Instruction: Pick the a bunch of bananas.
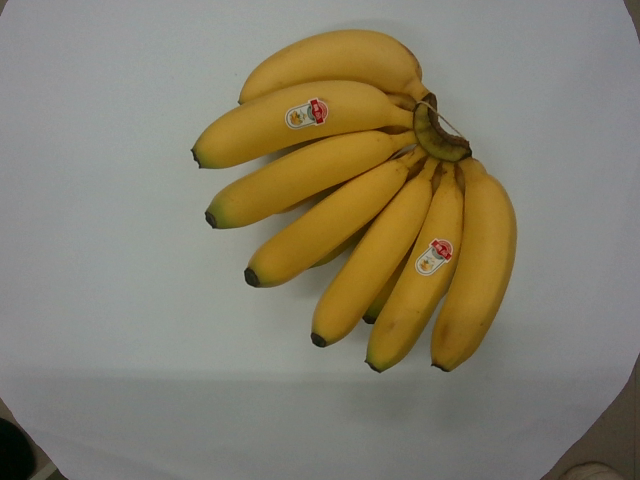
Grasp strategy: vertical